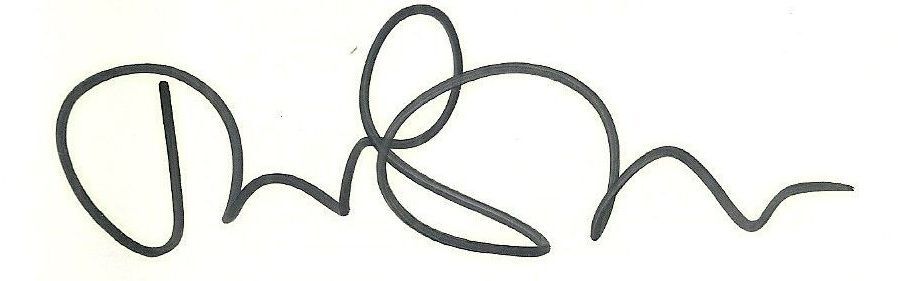
Signature of: john cale